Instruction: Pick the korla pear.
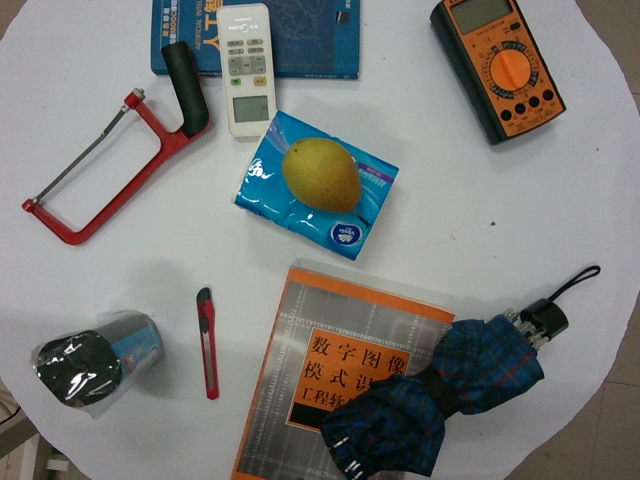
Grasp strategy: vertical